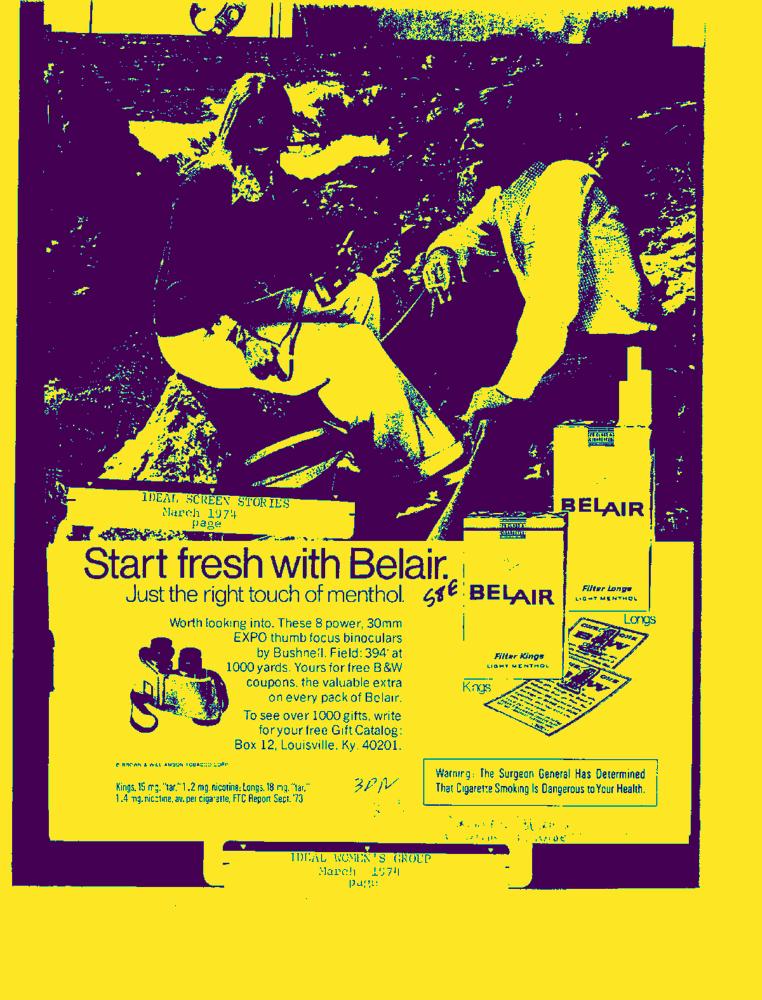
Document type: AD